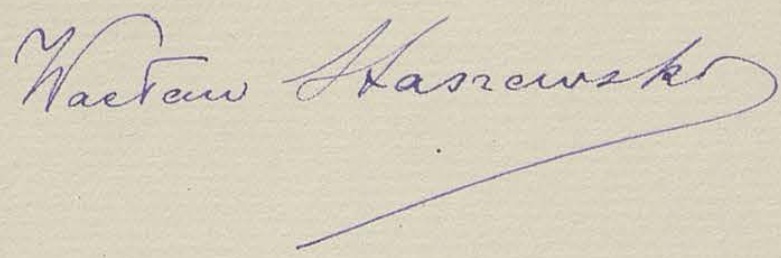
Signature of: wacław staszewski